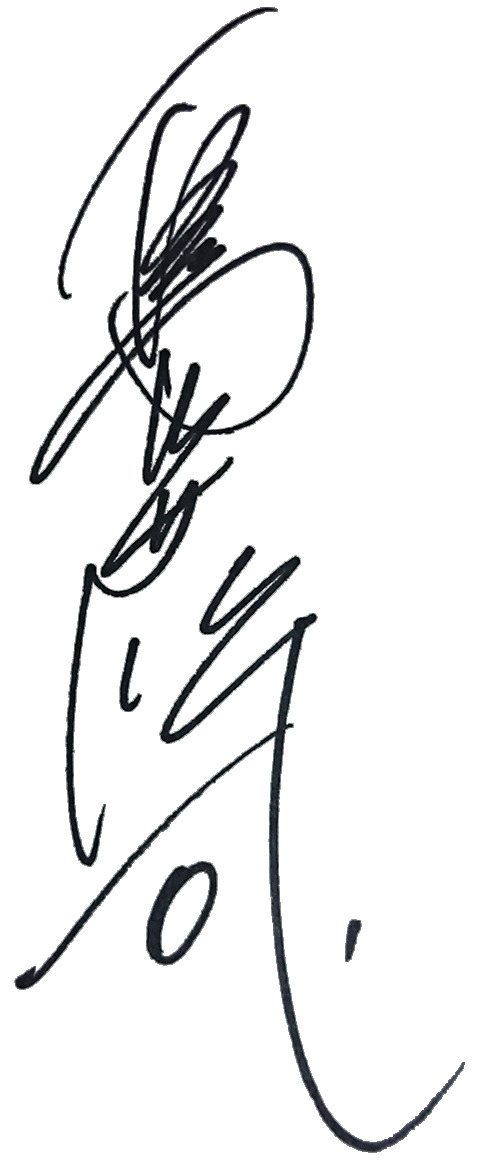
Signature of: soji shimada